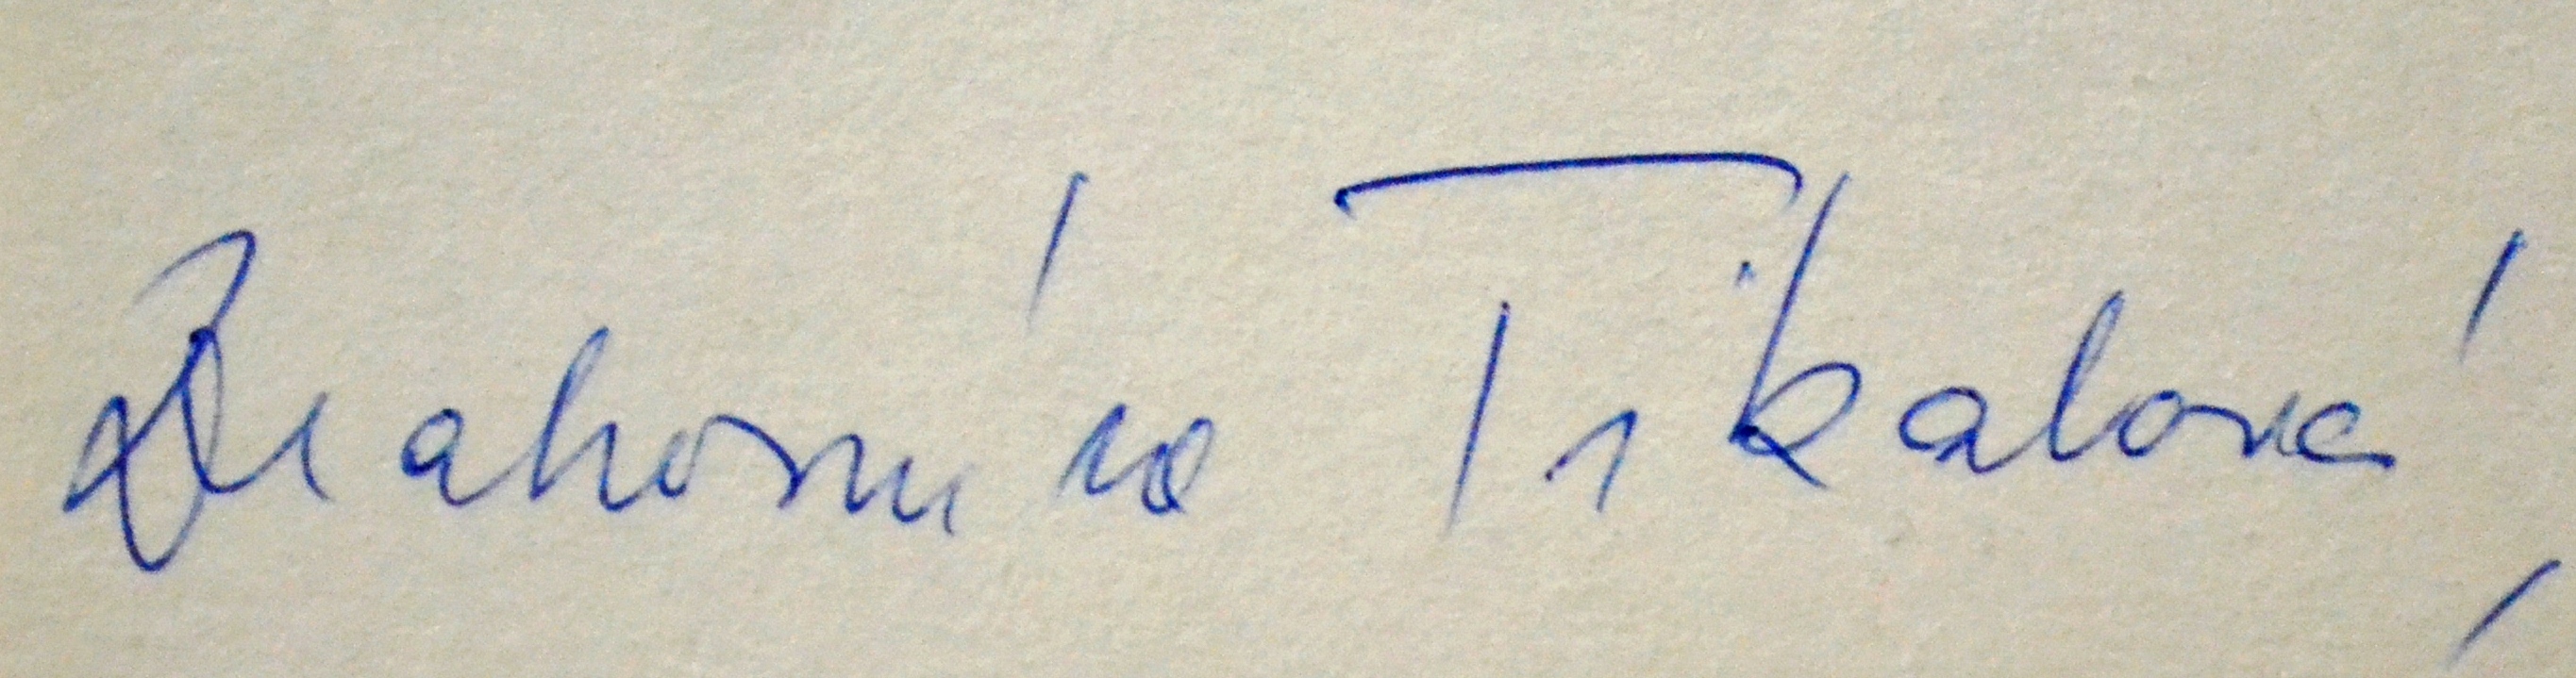
Signature of: drahomíra tikalová